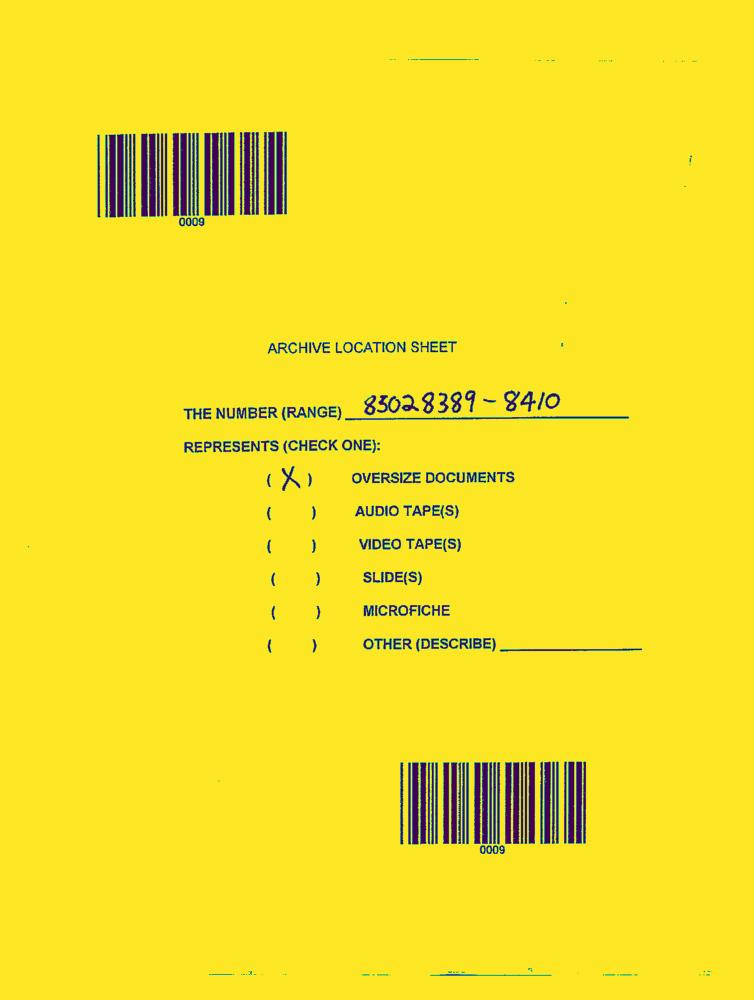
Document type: AD